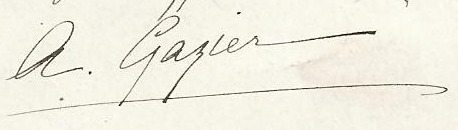
Signature of: augustin gazier